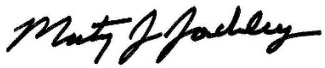
Signature of: marty jackley